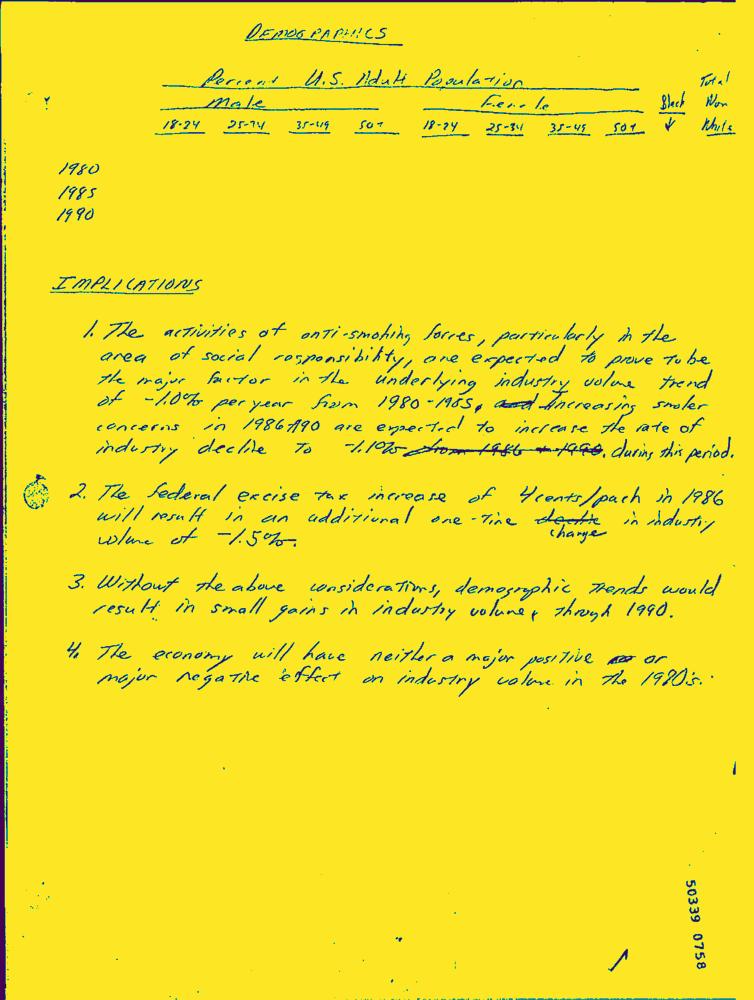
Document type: Hand-Written